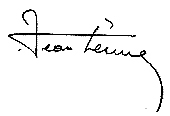
Signature of: jean leune